Question: What is the address or location of the property listed in the document?
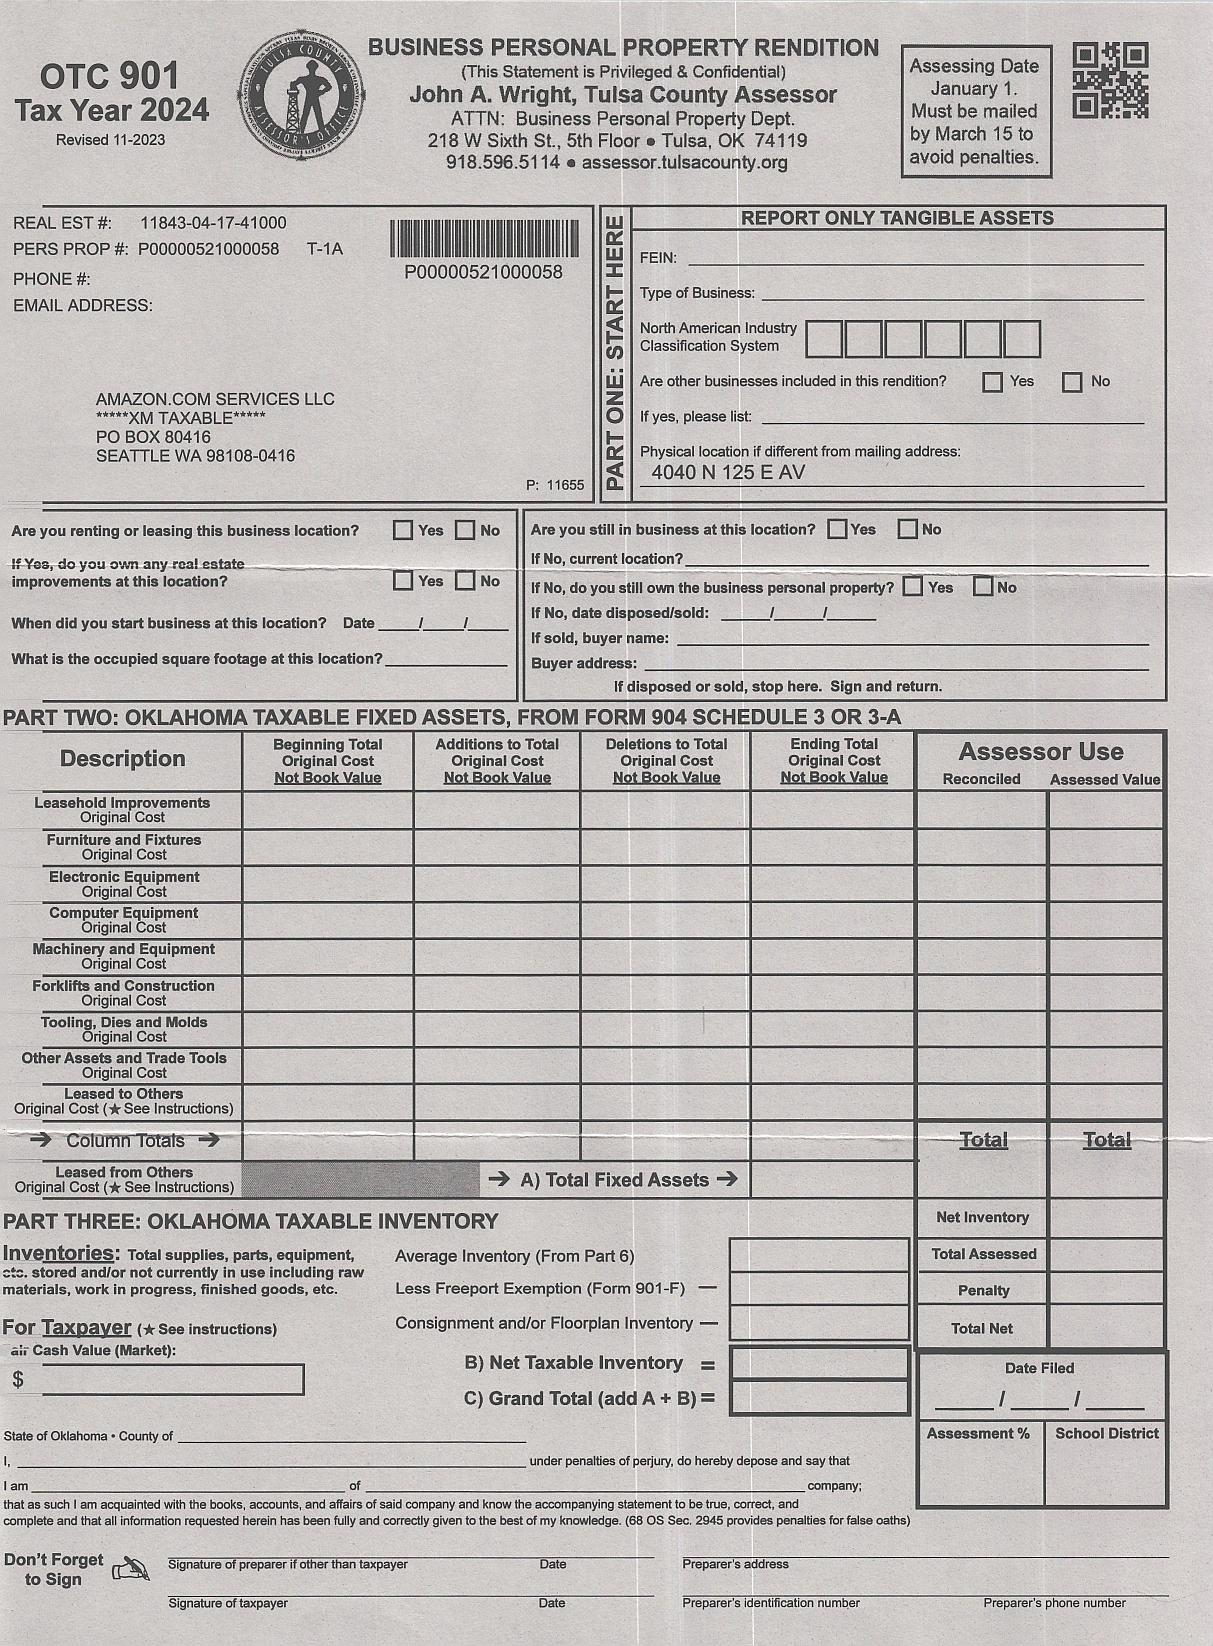
Answer: "4040 N 125 E AV"